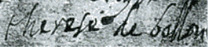
Signature of: louise de ballon